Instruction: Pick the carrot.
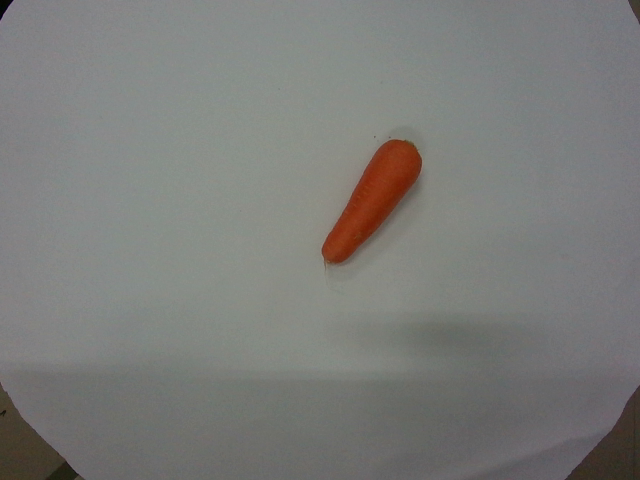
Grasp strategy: vertical